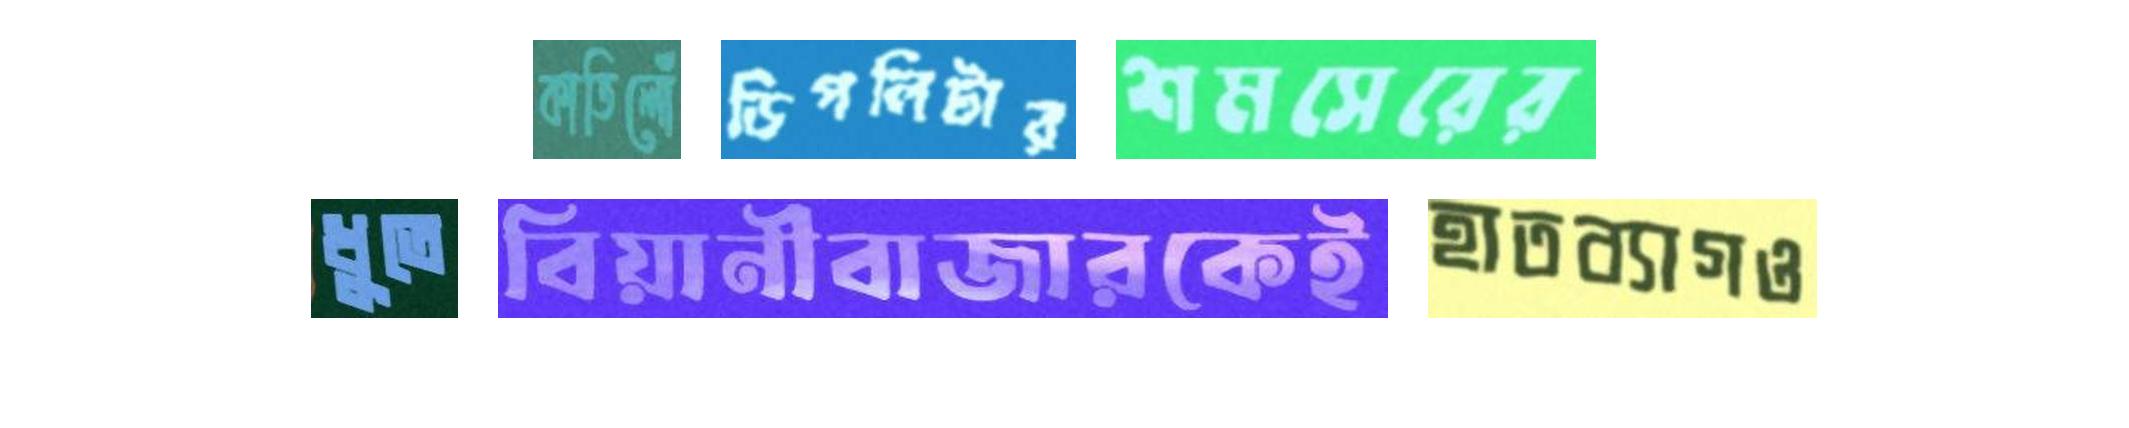
কাতিলোঁ ডিপলিটার শমসেরের
ধুতে বিয়ানীবাজারকেই হাতব্যাগও